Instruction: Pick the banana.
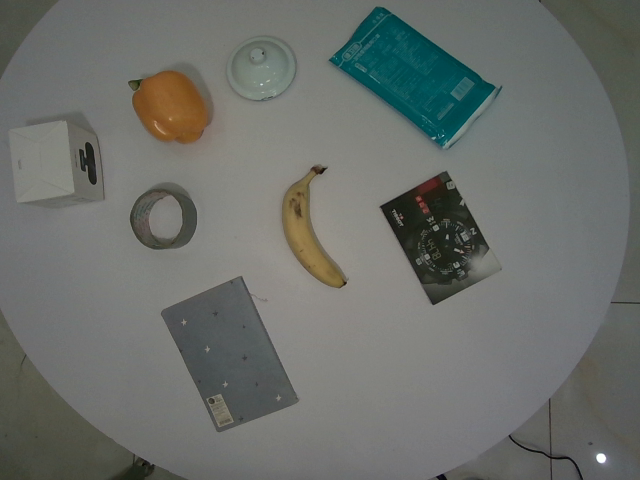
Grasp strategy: vertical